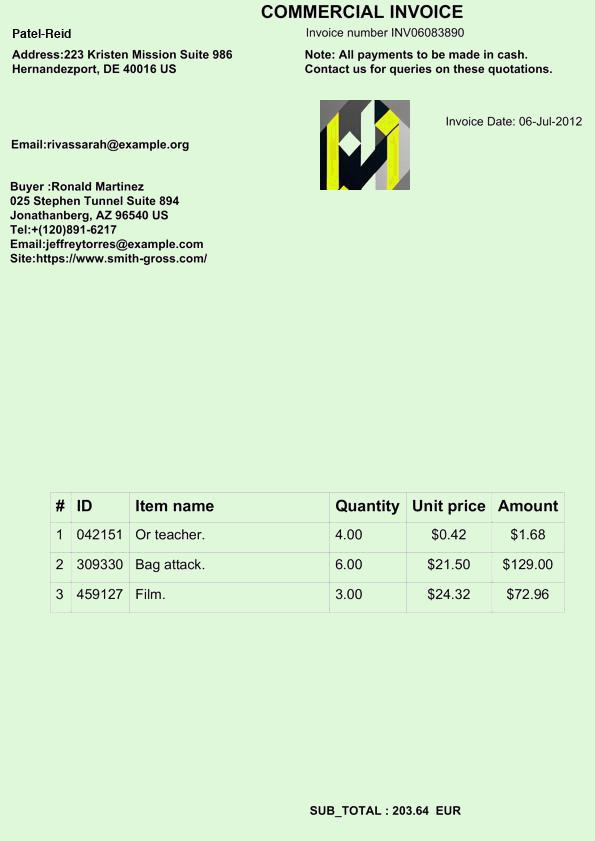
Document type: Invoice